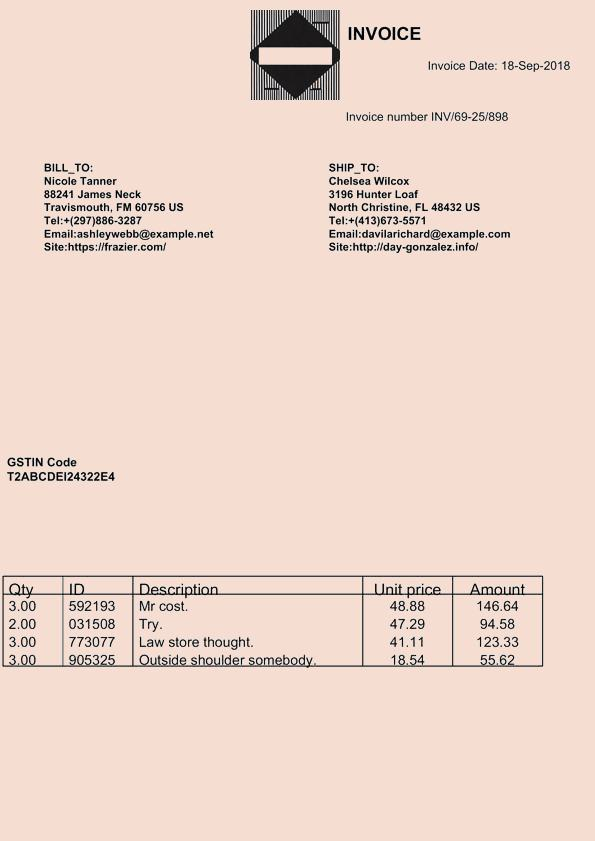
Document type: Invoice